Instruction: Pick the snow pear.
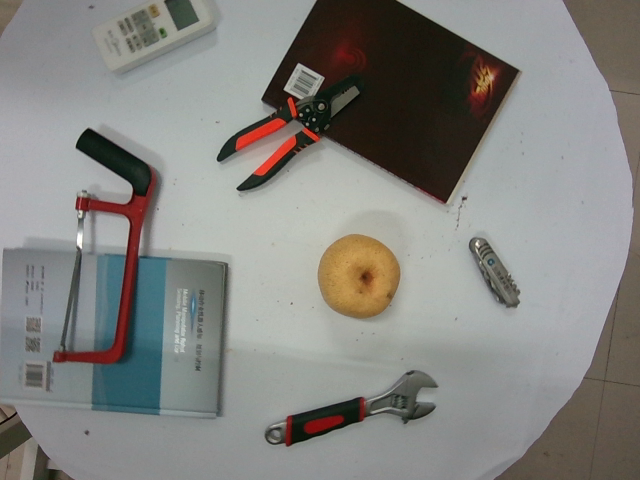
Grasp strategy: vertical